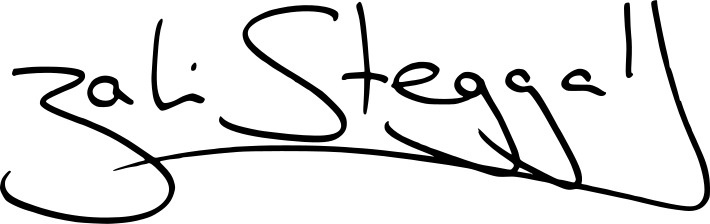
Signature of: zali steggall